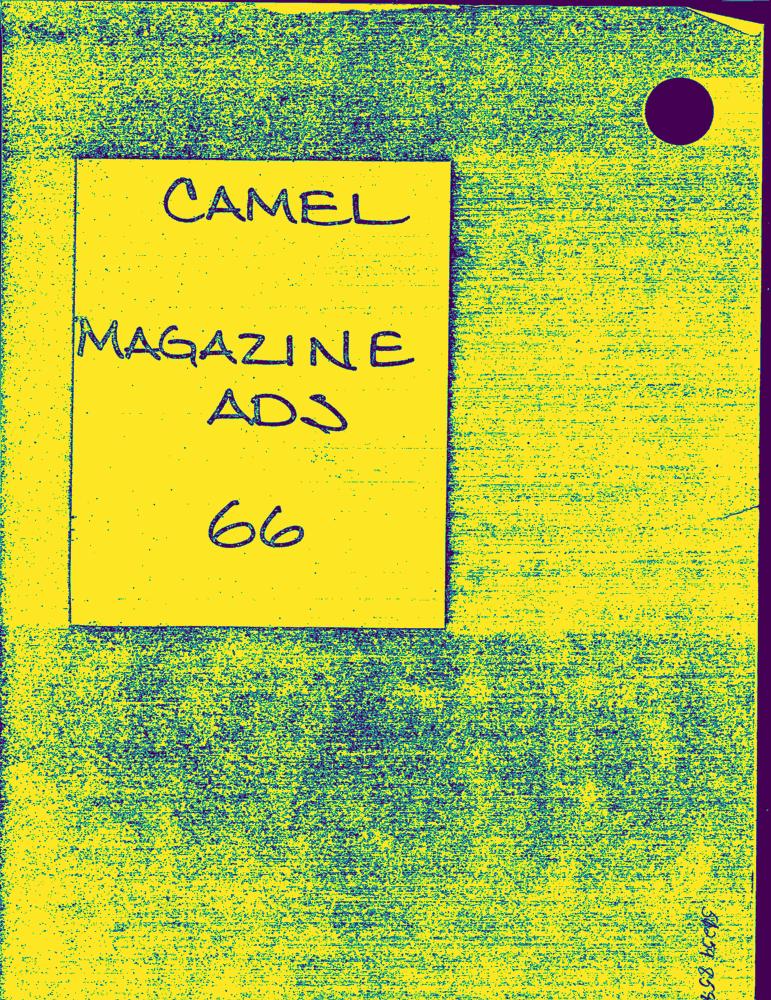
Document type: Hand-Written